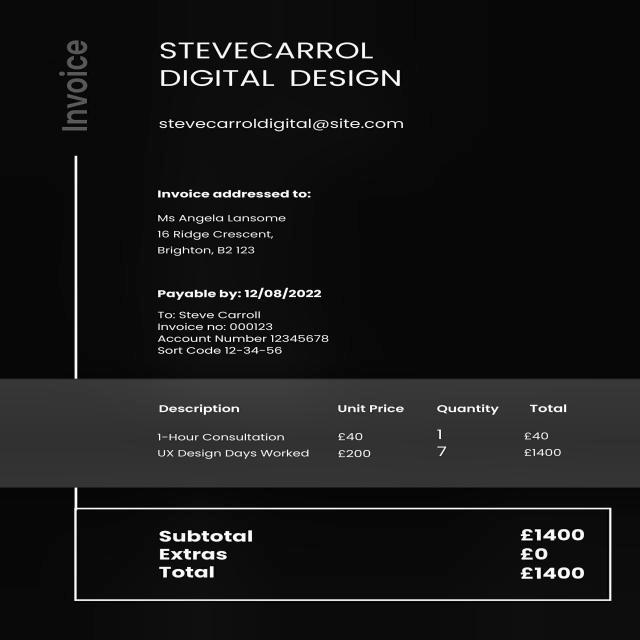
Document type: Invoice